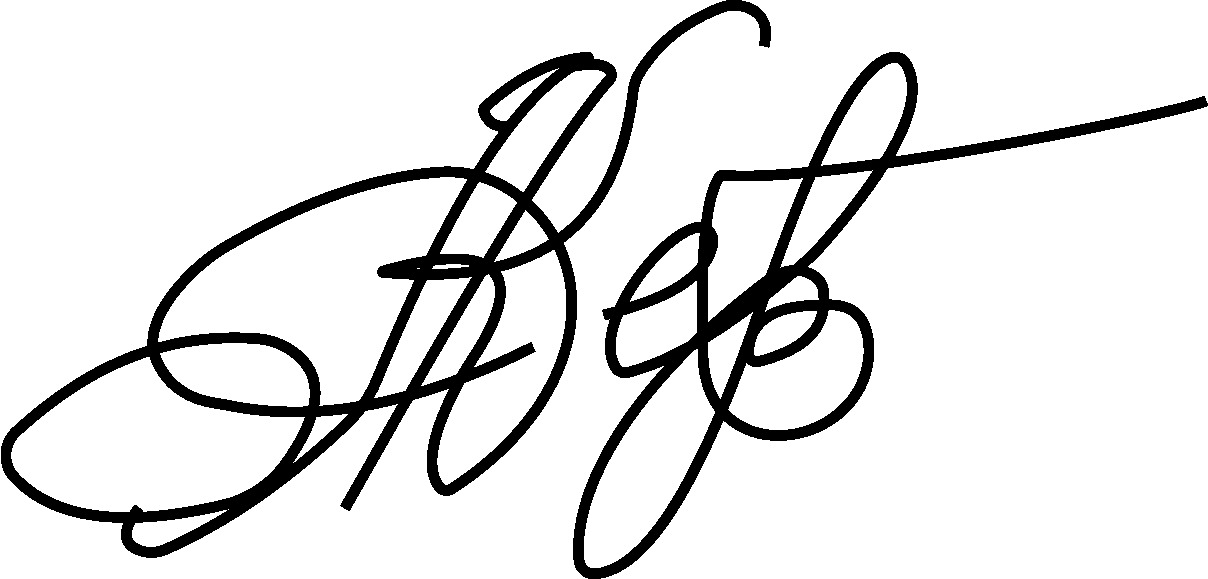
Signature of: askar akayev